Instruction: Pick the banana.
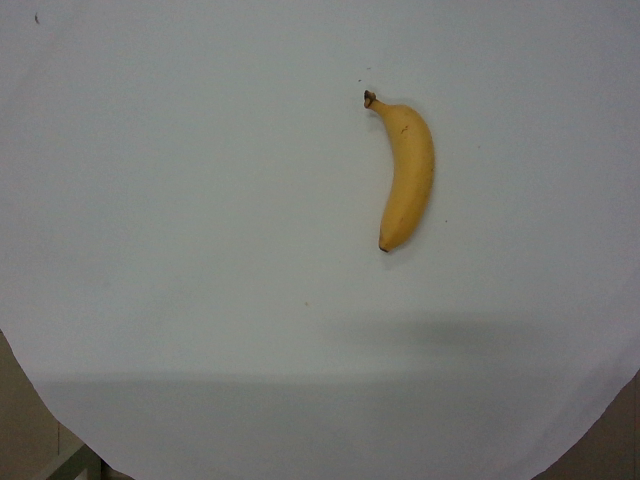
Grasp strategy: vertical